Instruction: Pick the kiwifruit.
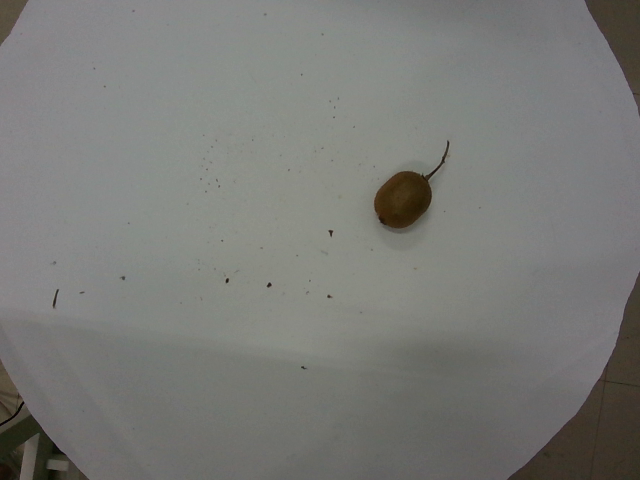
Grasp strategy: vertical